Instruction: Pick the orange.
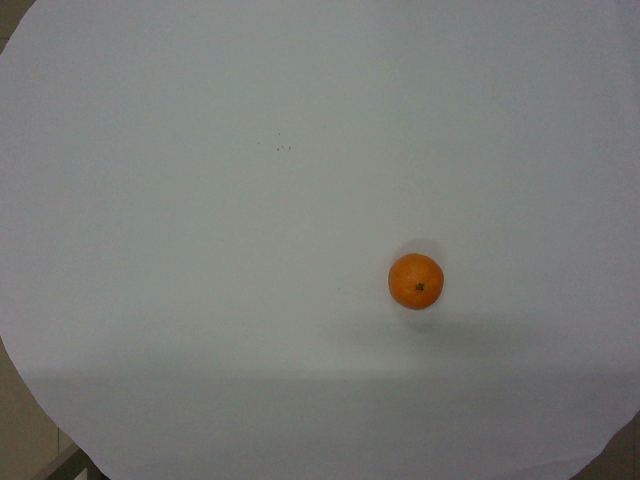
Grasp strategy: vertical